Question: How does the patient history play a role?
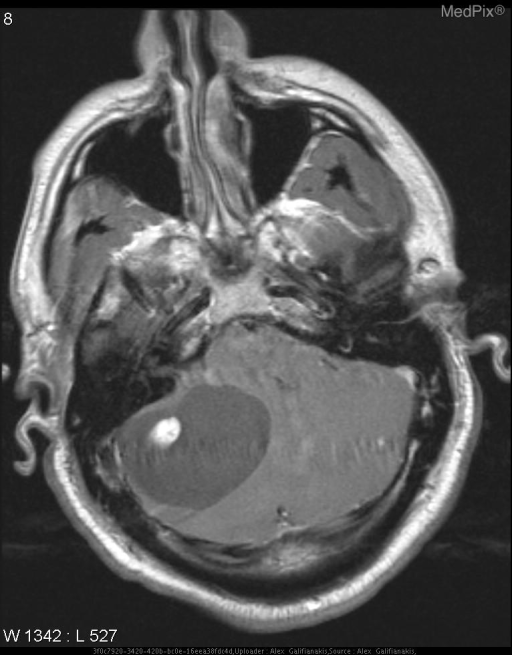
Answer: The patient's history of 33 year old male with increasing headaches and dizziness. is key in understanding the case.